Question: How does the patient history play a role?
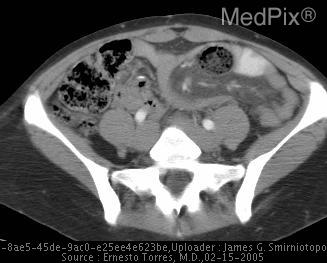
Answer: The patient's history of 27 y/o woman with sudden onset of periumbilical abdominal pain relieved only by "bending forward".  Previous surgery -  gastric bypass 2 years ago. is key in understanding the case.